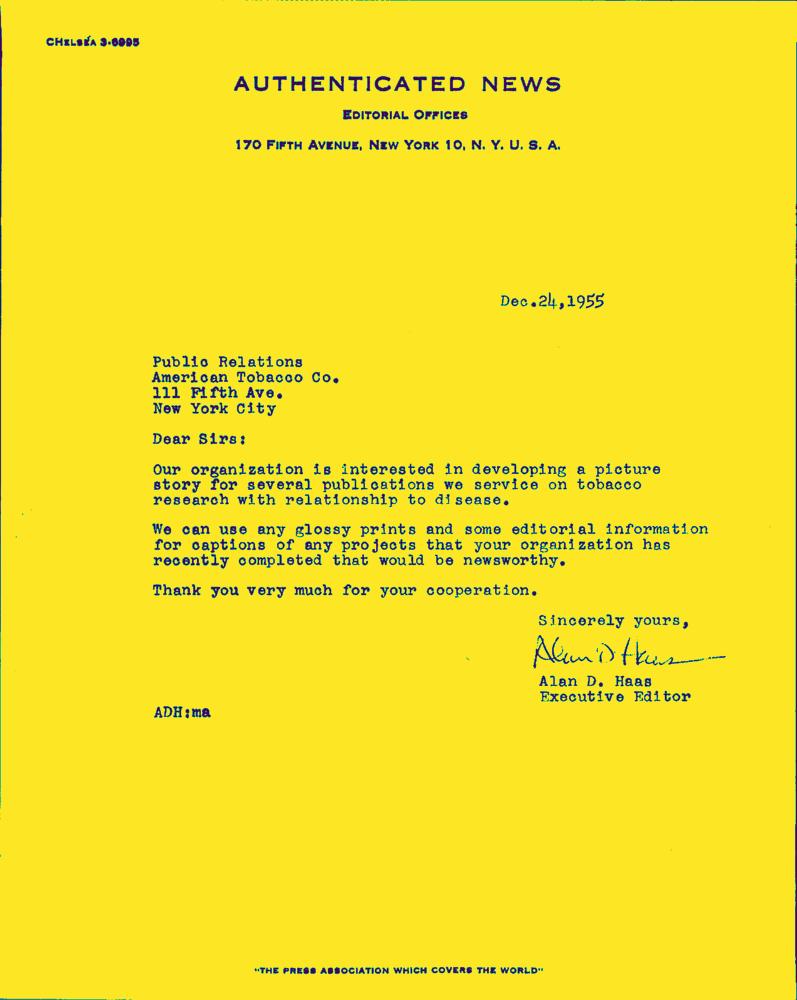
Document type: Letter-Doc